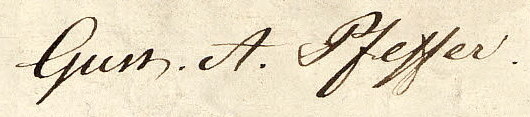
Signature of: gustaf pfeffer